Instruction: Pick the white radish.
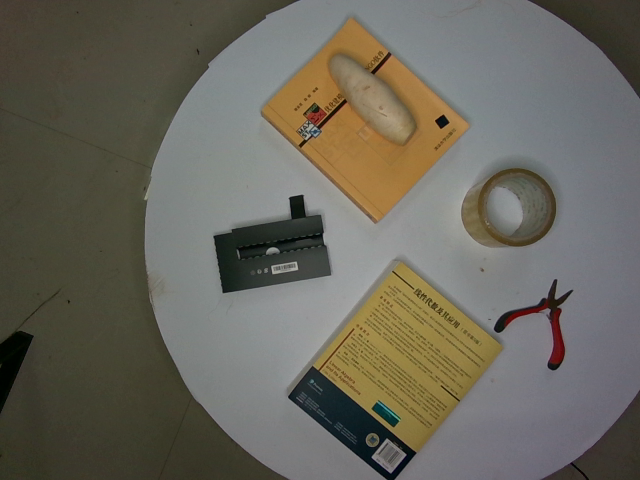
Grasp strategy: vertical